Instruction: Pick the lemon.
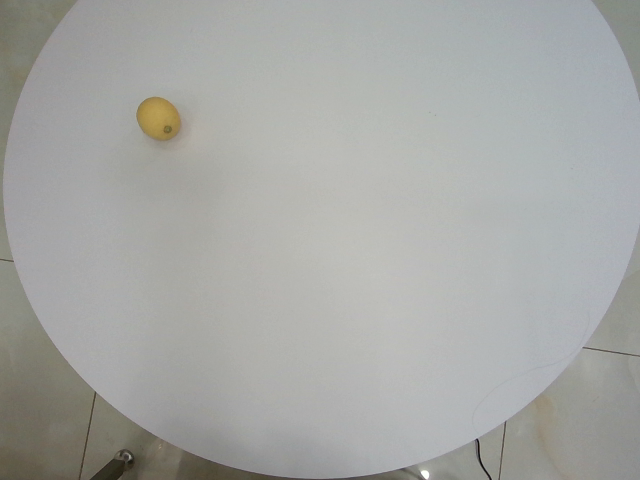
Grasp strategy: vertical